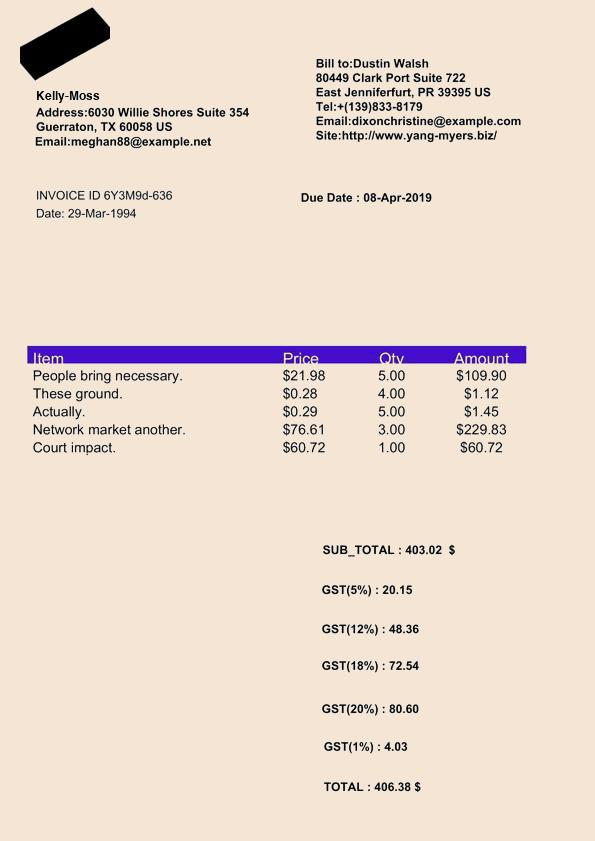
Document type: Invoice